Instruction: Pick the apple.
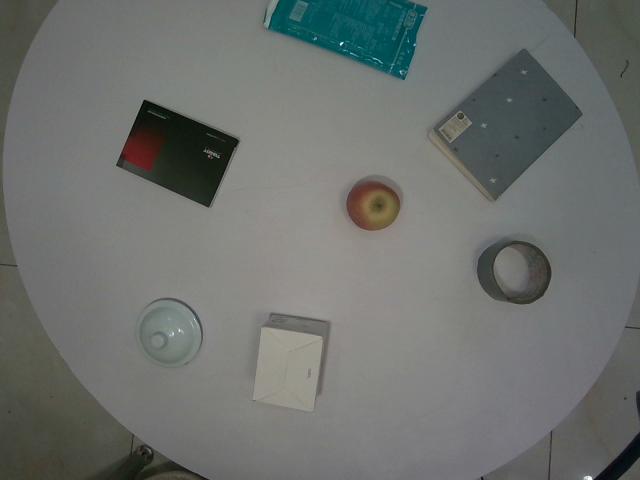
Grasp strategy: vertical